Question: In what way does the history help explain the case?
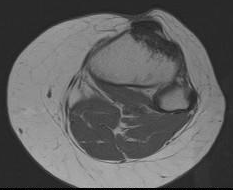
Answer: The patient's history of 55 y/o white female with persistent lower extremity pain. is key in understanding the case.